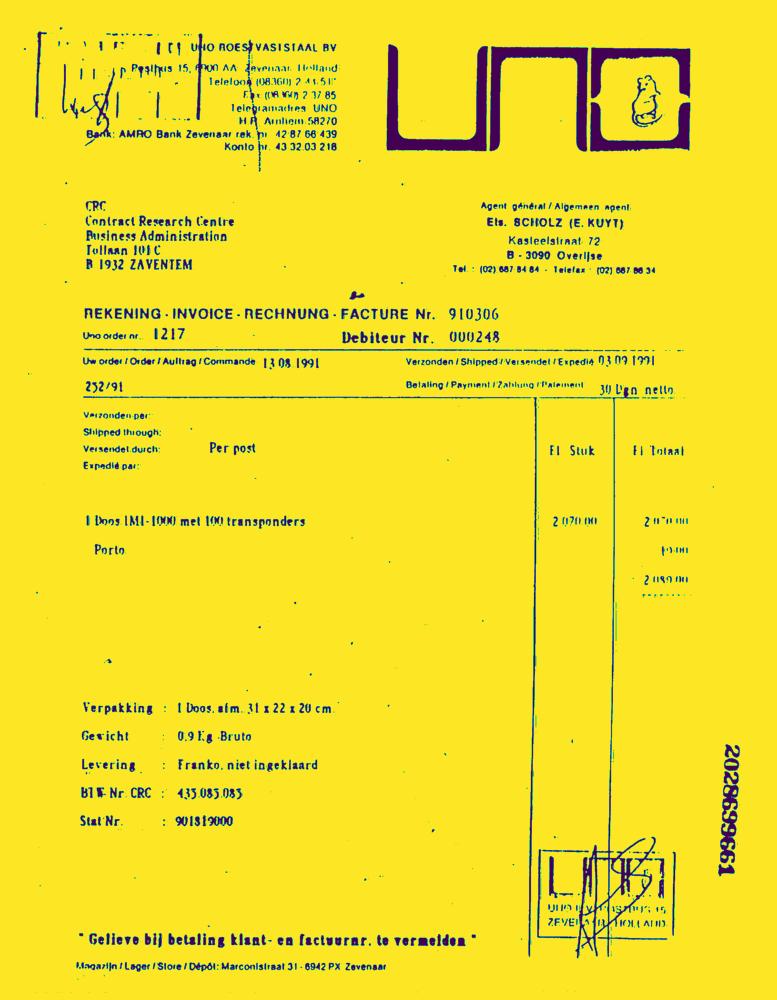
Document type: Invoice-Doc